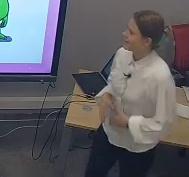
Транскрипция: но вы все прекрасно сегодня справились, сегодня же все заданиями, было приятно с вами поработать
Категория: Коммуникативные модальности
Подкатегория: Вербальное; Паравербальное
Описание действия: Учитель дает ученикам обратную связь и хвалит, рассказывает, что они прекрасно справились с заданиями. Тон голоса восходящий, голос располагающий, мягкий.
Контекст и комментарии: Контекст до: ученики сидели спокойно, ожидая окончания занятия. Реакция после: ученики улыбнулись на слова учителя, кажется, что им тоже было приятно работать с педагогом. Педагогический смысл: педагог положительно мотивирует ребят похвалой, располагает к себе.